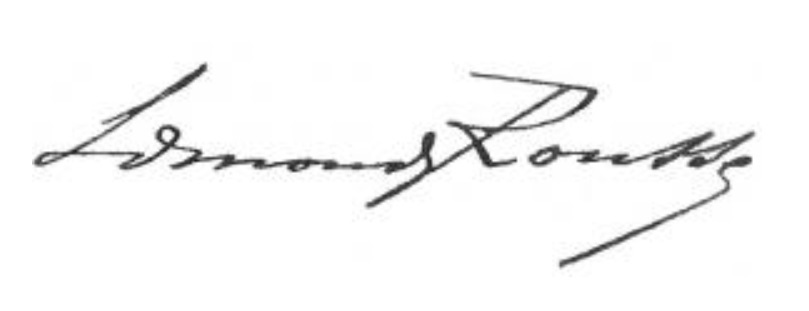
Signature of: edmond rousse